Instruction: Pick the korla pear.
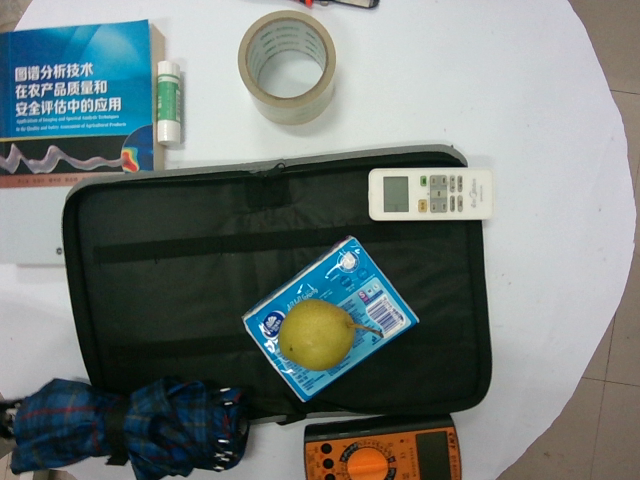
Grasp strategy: vertical